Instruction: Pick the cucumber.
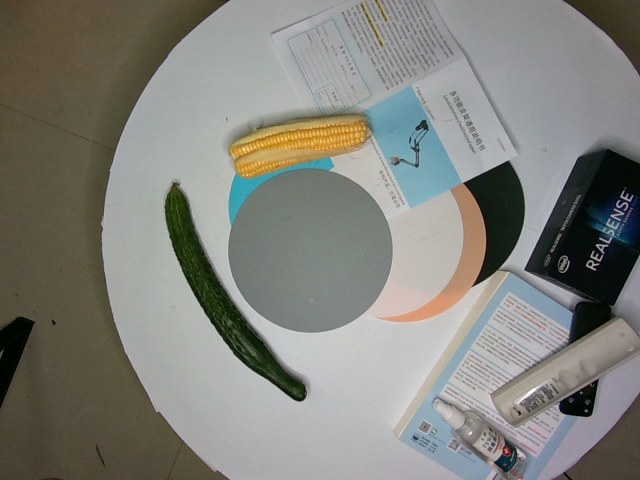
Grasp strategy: vertical